Question: Describe the condition in detail:
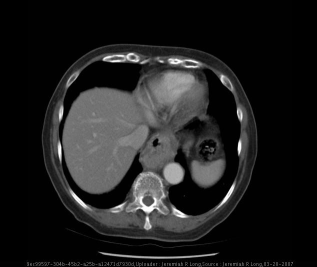
Answer: The disease is discussed as: In the United States and Canada, a large proportion of adults undergoing upper gastrointestinal barium radiographs are found to have a small hiatal hernia. About 90% to 95% of hiatal hernias found by radiograph are sliding hernias, and the rest are paraesophageal or mixed.  Most sliding hiatal hernias are small and of little clinical significance. Patients with symptomatic paraesophageal hernias are most often middle-aged to elderly.  Many patients with small, simple sliding hiatal hernias are asymptomatic. The main clinical significance of the sliding hiatal hernia is its contribution to gastroesophageal reflux . In addition to heartburn and regurgitation, patients with large sliding hiatal hernias may complain of dysphagia or discomfort in the chest or upper abdomen. In a prospective, population-based study the risk of iron-deficiency anemia was found to be increased  in adults with hiatal hernia. On chest radiograph a hiatal hernia may be noted as a soft tissue density in the retrocardiac area. Hiatal hernias are most often diagnosed on upper gastrointestinal barium radiographic studies. At endoscopy the gastroesophageal junction is noted to be proximal to the impression of the diaphragm. [1]

Patients with paraesophageal and mixed hiatal hernias are rarely completely asymptomatic if closely questioned. About half of patients with paraesophageal hernias have gastroesophageal reflux. Other symptoms include dysphagia, chest pain, vague postprandial discomfort, and shortness of breath. A substantial number of patients have chronic gastrointestinal blood loss. If the hernia is complicated by gastric volvulus, acute abdominal pain and retching will occur, often progressing rapidly to a surgical emergency. A paraesophageal or mixed hiatal hernia may be seen on chest radiograph as an abnormal soft tissue density (often with a gas bubble) in the mediastinum. Upper gastrointestinal radiograph is the best diagnostic study. [1]

Hiatal hernias are occasionally complicated by volvulus. The stomach is normally fixed in position by ligamentous attachments to the duodenum, spleen, liver, and diaphragm. Laxity of these ligaments, elevation of the left hemidiaphragm, adhesions, gastric tumor, or masses in adjacent organs may predispose to volvulus. In about one third of cases the volvulus occurs below the diaphragm. In the other two thirds of cases volvulus occurs above the diaphragm in association with a diaphragmatic hernia. Sliding hiatal hernias are not associated with gastric volvulus.  Gastric volvulus may be mesenteroaxial or organoaxial. In about 60% of cases gastric volvulus is organoaxial: the stomach twists along its long axis. This axis usually passes through the gastroesophageal and gastropyloric junctions. The antrum rotates anteriorly and superiorly, the fundus posteriorly and inferiorly, twisting the greater curvature at some point along its length. This type of volvulus is commonly associated with a diaphragmatic hernia. Organoaxial volvulus is usually an acute event. Vascular compromise and gastric infarction may occur. The other major type of gastric volvulus is mesenteroaxial, in which the stomach folds on its short axis running across from the lesser curvature to the greater curvature, and the antrum twists anteriorly and superiorly. [1]

Simple sliding hiatal hernias do not require treatment. Patients with symptomatic giant sliding hiatal hernias, paraesophageal, and mixed hernias should be offered surgery. Many experts suggest that surgery should be offered to patients with asymptomatic paraesophageal hernias, because about 30% of these patients will develop complications if left untreated. Many surgeons routinely perform a fundoplication on all repairs, both to prevent postoperative reflux esophagitis and to fix the stomach in the abdomen. Less commonly a gastrostomy is used to fix the stomach in position. Patients with sliding hiatal or paraesophageal hernias may have shortening of the esophagus. This makes it difficult to restore the gastroesophageal junction below the diaphragm without tension. In such cases an extra length of neoesophagus can be constructed from the proximal stomach (Colles-Nissen procedure). Paraesophageal and mixed hernias can be repaired through the chest or abdomen, with open or laparoscopic techniques. Compared with open repair, laparoscopic repair is associated with less blood loss, fewer overall complications, shorter hospital stay, and quicker return to normal activities. Long-term results are probably equal with either approach. Potential surgical complications include esophageal and gastric perforation, pneumothorax, and liver laceration. Potential long-term complications may include dysphagia if the wrap is too tight or gastroesophageal reflux if the fundoplication breaks down or migrates into the chest. Recurrence rates are about 10 [1]

1. Feldman: Sleisenger & Fordtran's Gastrointestinal and Liver Disease, 7th ed., Copyright © 2002 Elsevier: MD Consult Online Core Collection Textbook: pp 369-374